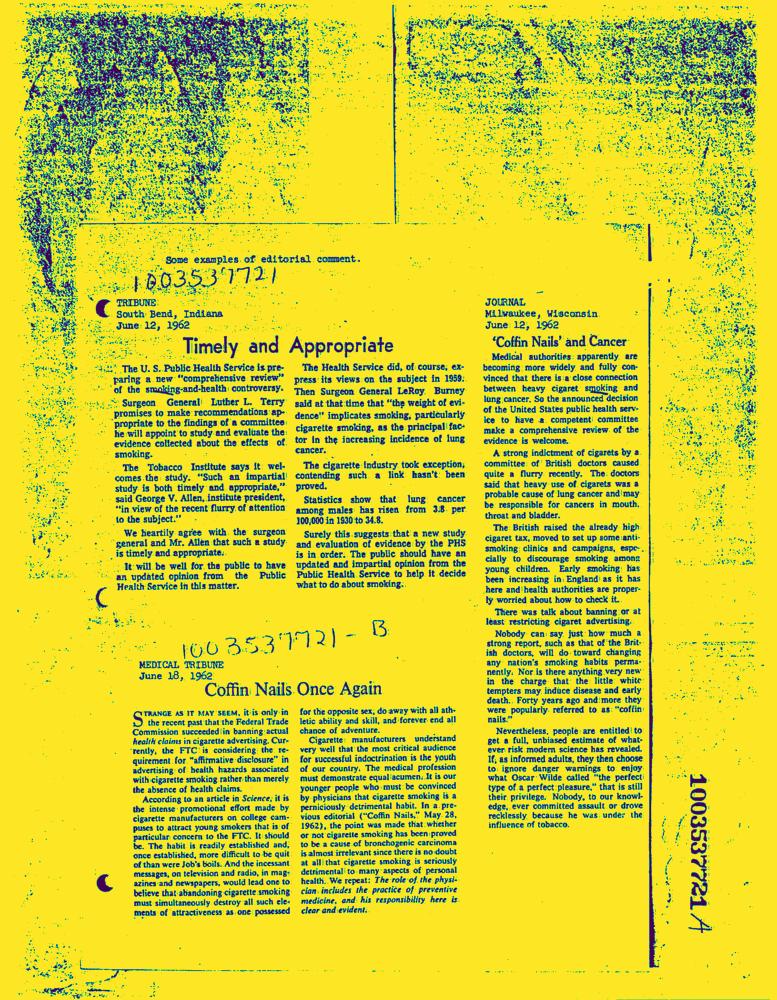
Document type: News-Article